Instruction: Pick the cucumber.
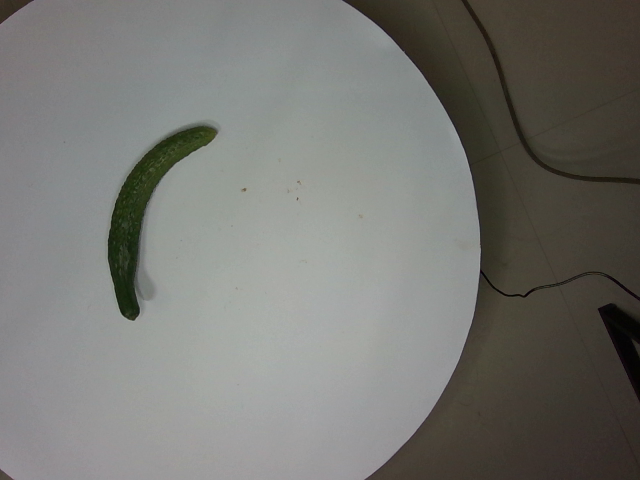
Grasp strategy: vertical